Question: What could the diagnosis suggest?
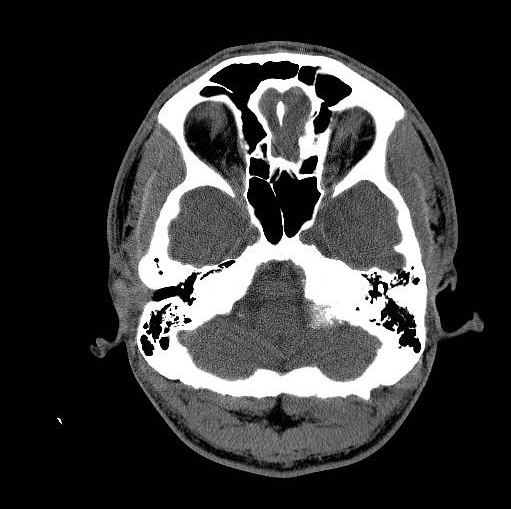
Answer: The possible diagnosis includes meningioma
nerve sheath tumor (schwannoma)
less likely:
paraganglioma
metastatic disease
lymphoma.